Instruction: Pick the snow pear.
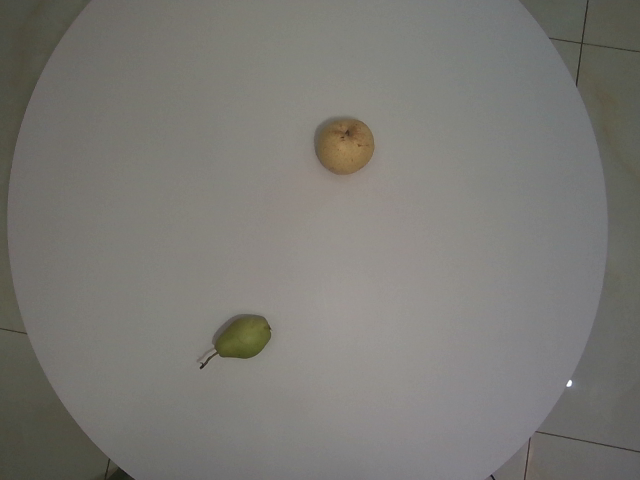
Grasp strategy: vertical